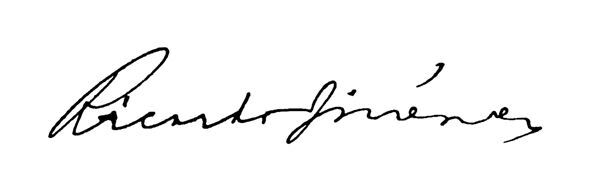
Signature of: ricardo jiménez oreamuno